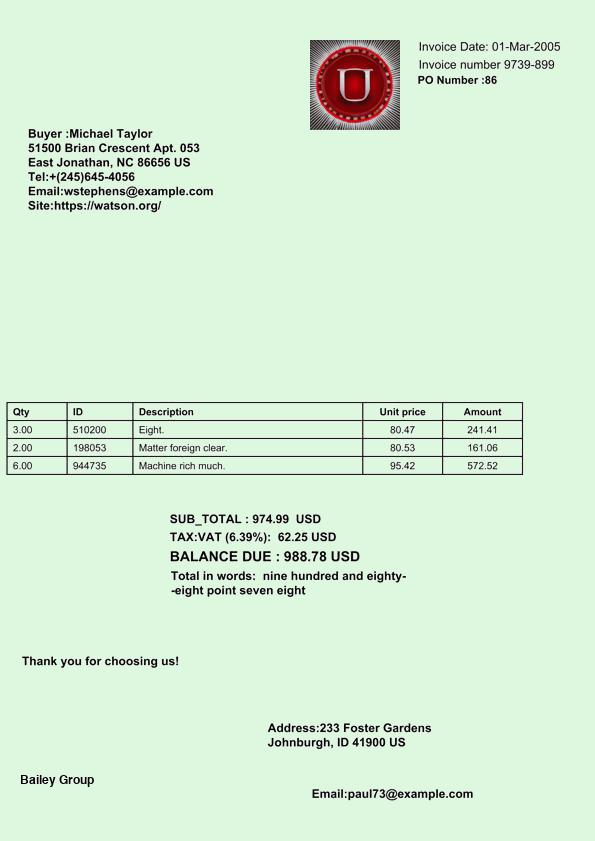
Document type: Invoice